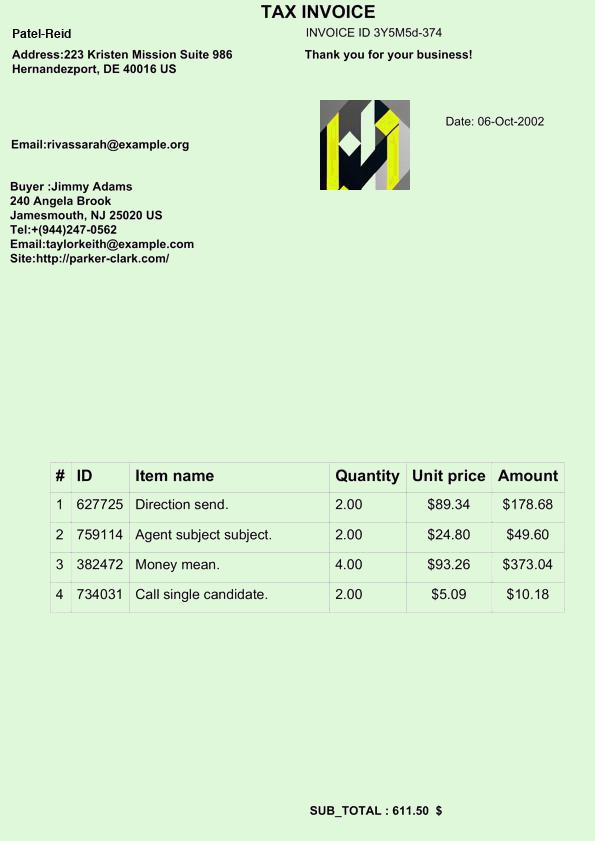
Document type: Invoice